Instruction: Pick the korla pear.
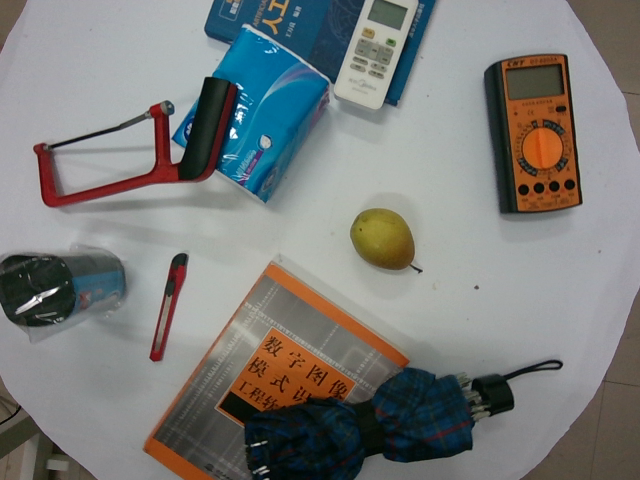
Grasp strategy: vertical